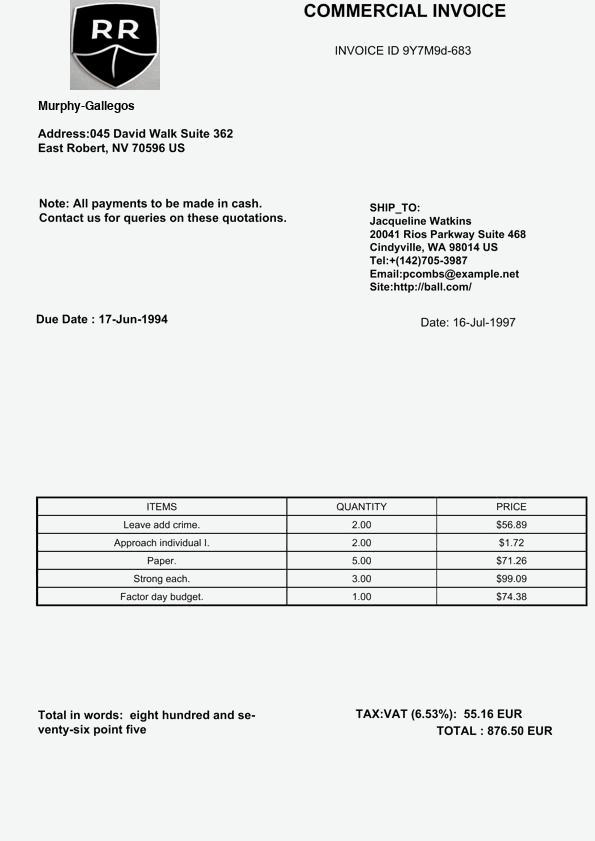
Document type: Invoice